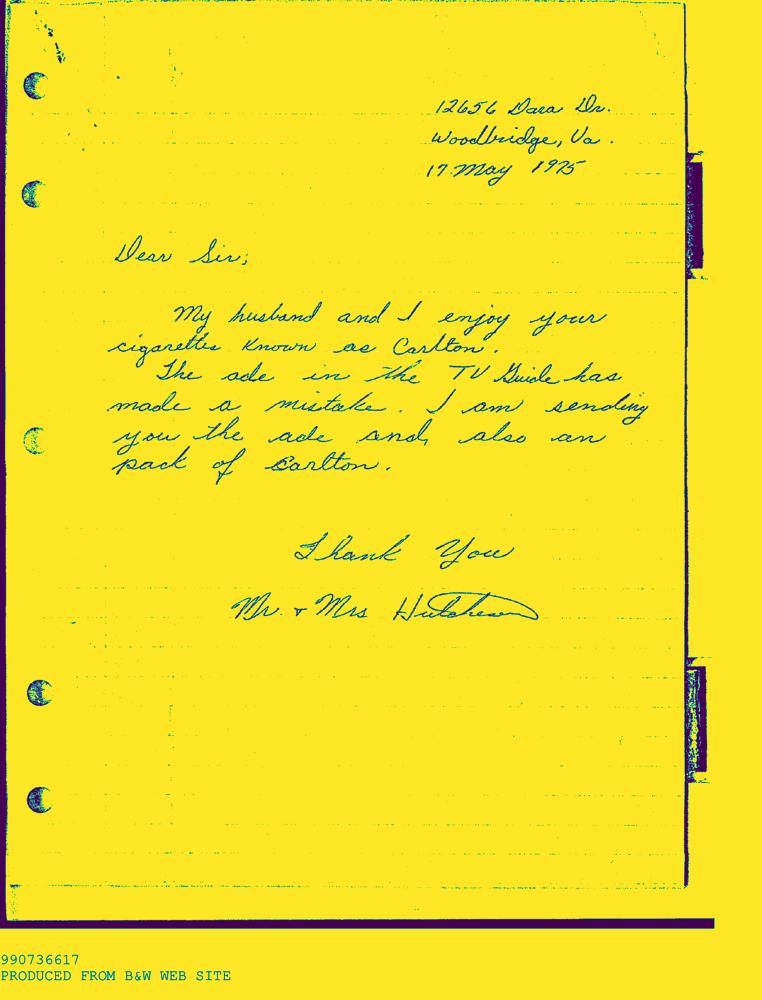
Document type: Letter-Doc